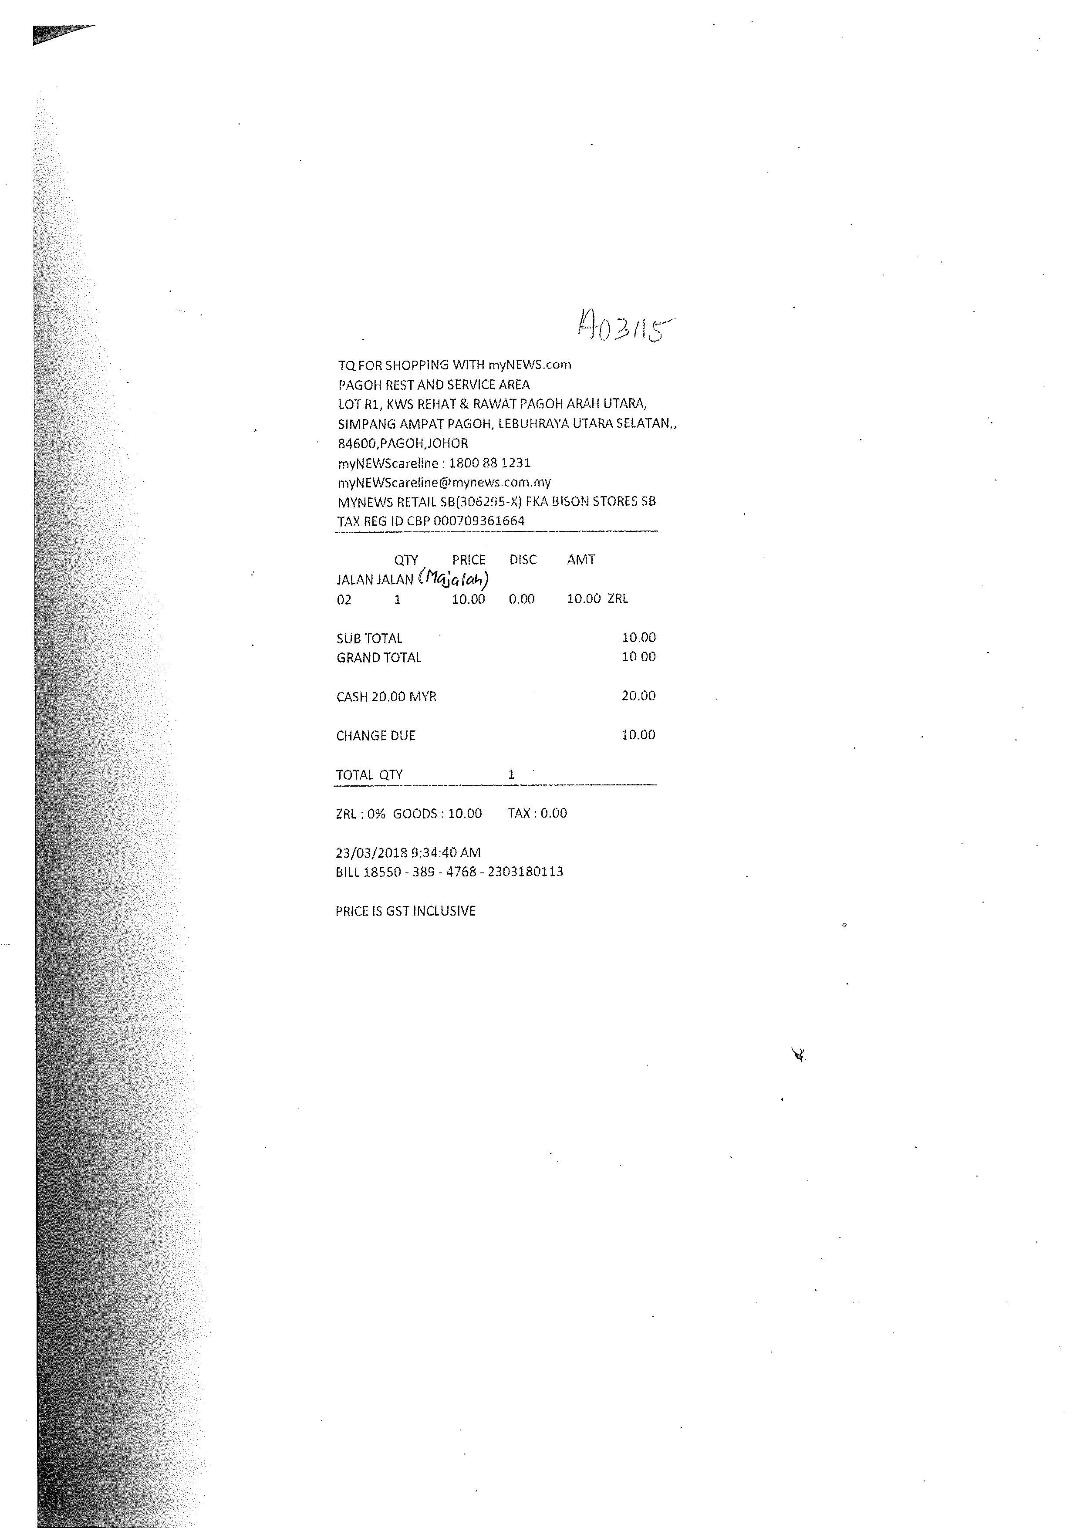
TQ FOR SHOPPING WITH MYNEWS.COM
PAGOH REST AND SERVICE AREA
LOT R1, KWS REHAT & RAWAT PAGOH ARAH UTARA,
SIMPANG AMPAT PAGOH, LEBUHRAYA UTARA SELATAN.,
84600,PAGOH,JOHOR
MYNEWSCARELLNE : 180088 1231
MYNEWSCARELINE@MYNEWS.COM.MY
MYNEWS RETAIL SB(306295-X) FKA BISON STORES SB
TAX REG ID CBP 000709361664
QTY
PRICE
DISC
AMT
JALAN JALAN
02
1
10.00
0.00
10.00 ZRL
SUB TOTAL
10.00
GRAND TOTAL
10.00
CASH 20.00 MYR
20.00
CHANGE DUE
10.00
TOTAL QTY
1
ZRL : 0% GOODS : 10.00
TAX : 0.00
23/03/2018 9:34:40 AM
BILL 18550 - 389 - 4768 - 2303180113
PRICE IS GST INCLUSIVE